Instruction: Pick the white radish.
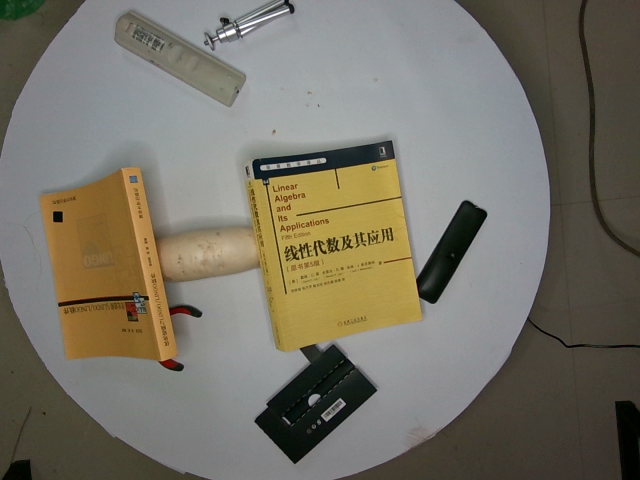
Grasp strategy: vertical